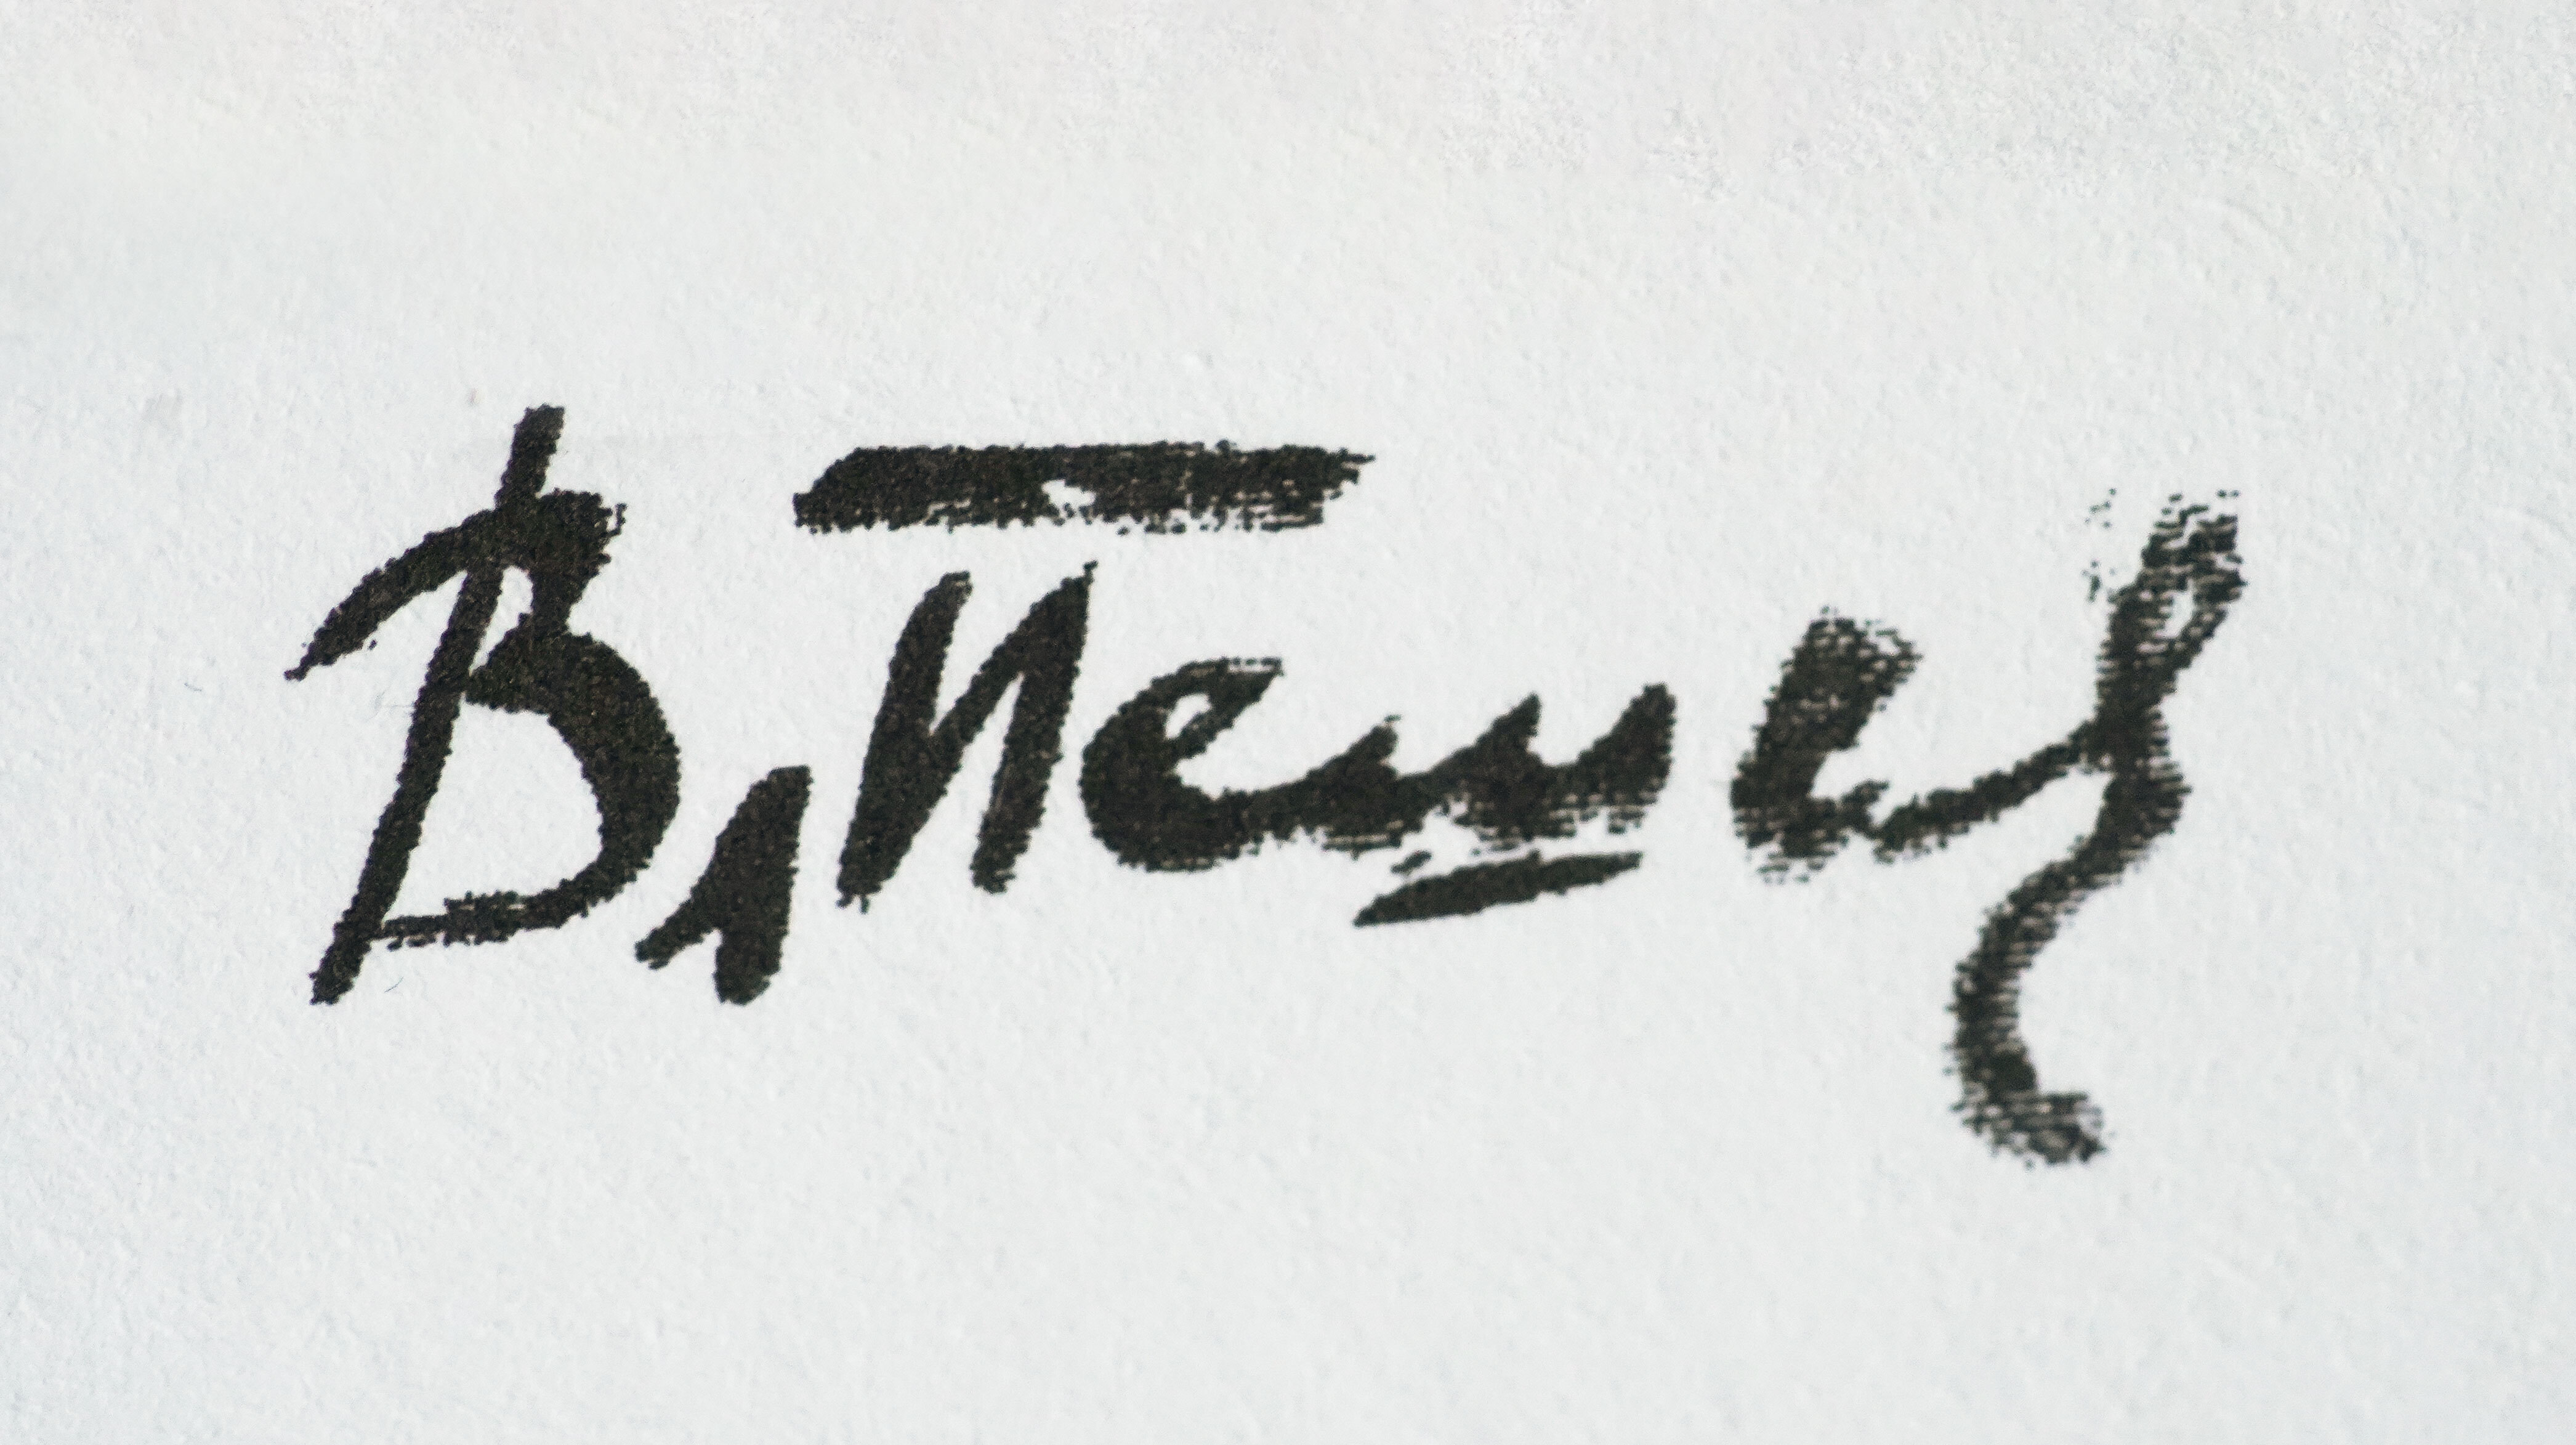
Signature of: vladimir peshev